Question: Explain the disease:
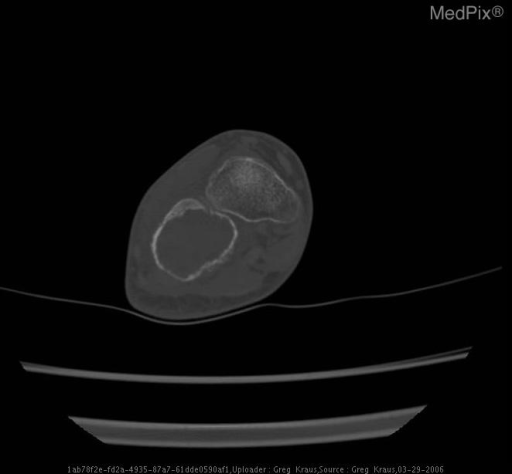
Answer: The disease is discussed as: Aneurysmal bone cysts (ABC) are described as a benign “vascular reactive lesion.” They usually present as lytic expansile masses found most commonly in the metaphysis of the tibia and femur and posterior portions of the vertebrae. They usually are non-aggressive in appearance and do not disrupt the cortex. The mass may have a thin rim of cortex remaining giving it an “egg-shell” appearance. The lytic portion of the mass has also been described as having a “soap-bubble” appearance.
	CT is also helpful in the evaluation of this lesion since it may show more clearly that the matrix has no calcifications and show preservation of the cortex. CT can sometimes show the fluid-fluid levels which represent blood products in heterogeneous stages of breakdown on histological examination.
	MRI confirms the contours and shows the fluid-fluid levels, while also demonstrating the surrounding soft tissues more clearly than CT. This is because of the improved contrast seen on the MR images. It is also the modality of choice for identifying nodularity within the wall of the cyst, which may direct future biopsy.
	Aneurysmal bone cysts are accompanied by associated tumor approximately 20-30% of the time. These associated tumors include, most commonly giant cell tumors, but may also include fibrous dysplasia, chondroblastoma, osteoblastoma, osteosarcoma, and chondrosarcoma.
	Treatment of ABC’s generally treated surgically, although they may also be observed for growth rate and further involvement. If there are questions regarding the exact diagnosis and there appears to be an associated lesion, then biopsy should be performed. If a malignancy is found, the patient has a wide resection of the tumor. If the ABC is symptomatic and no malignancy is seen, curettage is the treatment of choice.  Selective embolization, intralesional injection, irradiation, and en bloc resection have also been described. Recurrence rates are not uncommon with these bone cysts, occurring approximately 0-30%.